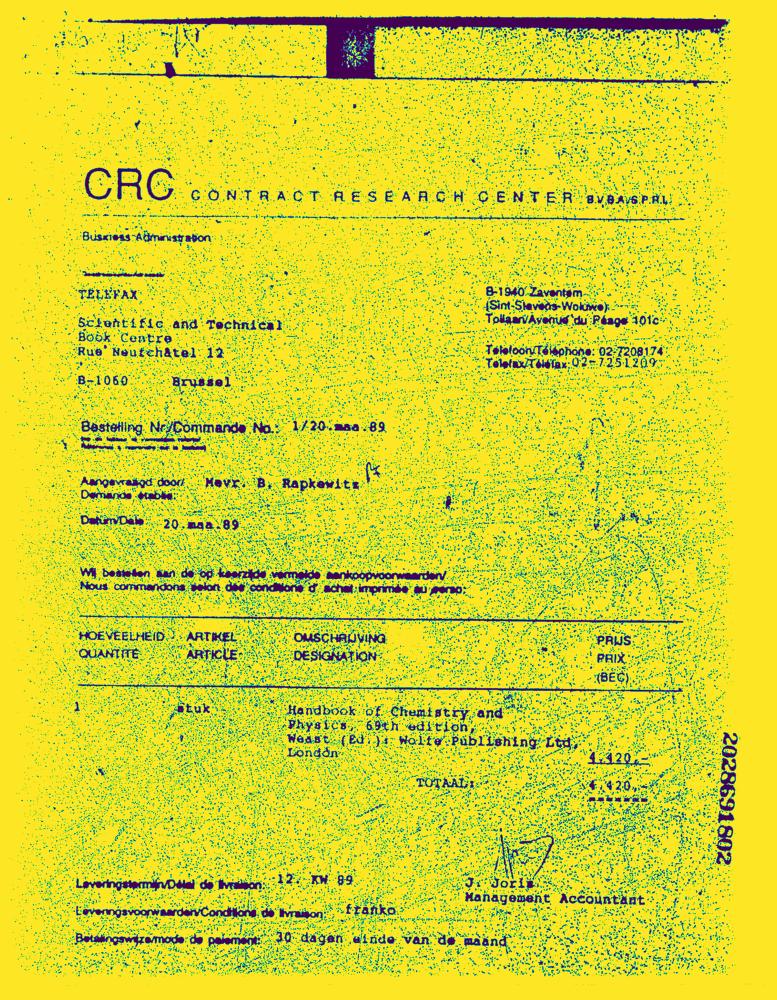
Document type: Invoice-Doc